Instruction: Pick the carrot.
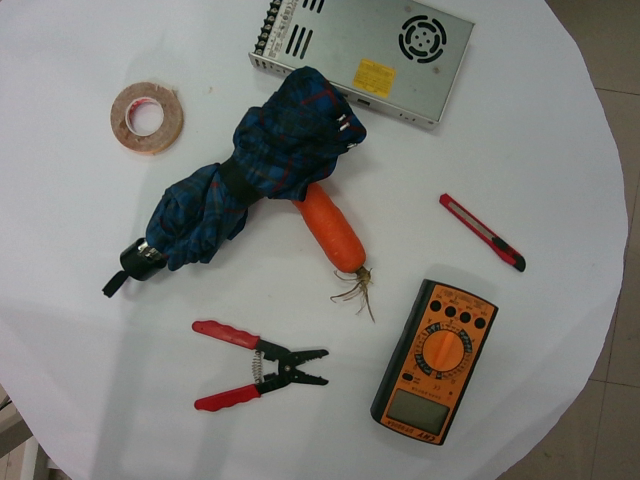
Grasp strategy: vertical